Question: Describe the condition in detail:
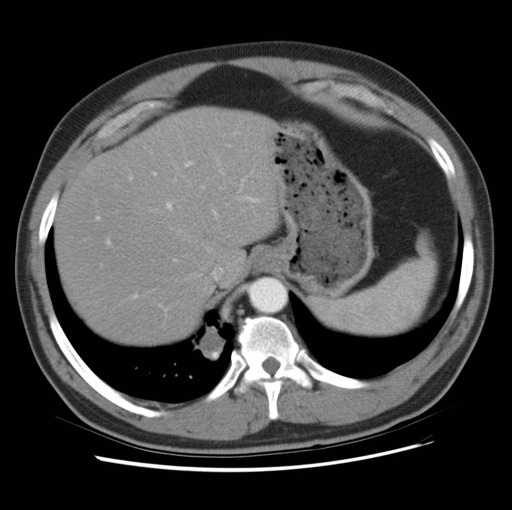
Answer: The disease is discussed as: Pulmonary sequestrations are masses of pulmonary parenchyma which do not communicate with the central airways through a normal bronchial connection, if at all.  In addition, their blood supply is from the systemic circulation.  Demonstrating the feeding systemic arterial vessels is the key point in differentiating sequestrations from bronchogenic cysts, lobar atelectasis or other abnormalities.

Extralobar sequestrations are congenital in origin and contain their own pleural covering.  Most (over 90%) are left-sided and associated congenital anomalies, such as congenital diaphragmatic hernias and congenital heart disease, are frequent.  The venous return is through the systemic circulation.  These may not only be seen adjacent to the mediastinum, but also in the mediastinum, pericardium, diaphragm, and retroperitoneum.  Rarely is a connection with the bronchial tree present and rarely are they symptomatic.  A majority of these are noticed incidentally.

Intralobar sequestrations are located within the lung and have no separate pleural coverings.  Although their arterial supply is systemic, their venous return is through pulmonary veins.  Compared to the extralobar form, intralobar sequestrations are likely acquired lesions, possibly due to chronic bronchial obstruction or postobstructive pneumonia.  Connection to the bronchial tree may be present.  This variety may produce symptoms as a result of infections.